Question: How does the patient history play a role?
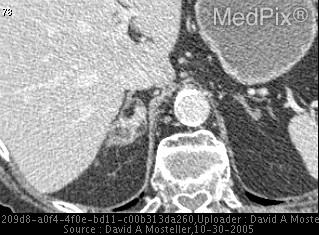
Answer: The patient's history of 83 year old male presents with hematuria

PMHx:  NIDDM, HTN, HLP, COPD, skin cancer, stroke, macular degeneration, and mycosis fungoides

PSHx:  Left hip replacement, appendectomy, laparotomy, intestinal blockade repair is key in understanding the case.